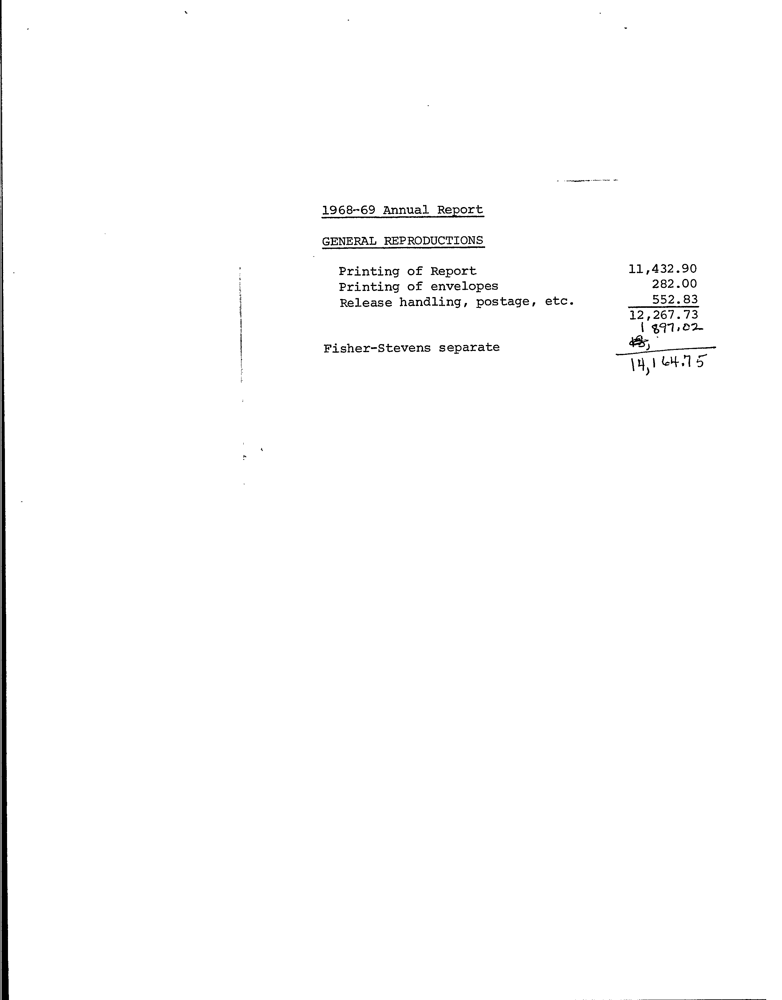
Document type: Invoice